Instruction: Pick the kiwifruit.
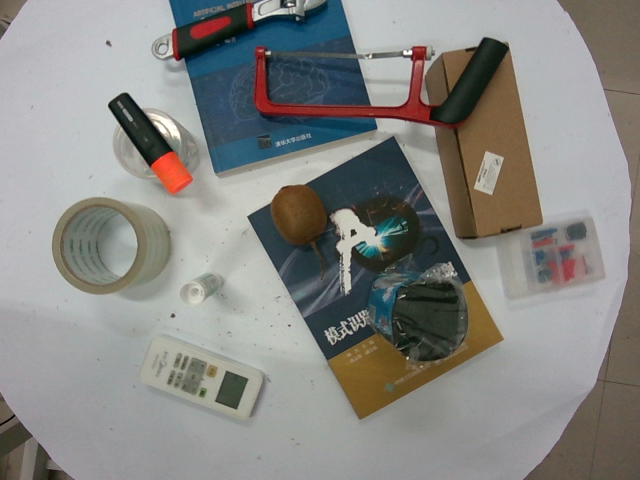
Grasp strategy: vertical